Question: By what date must an appeal be filed according to the document?
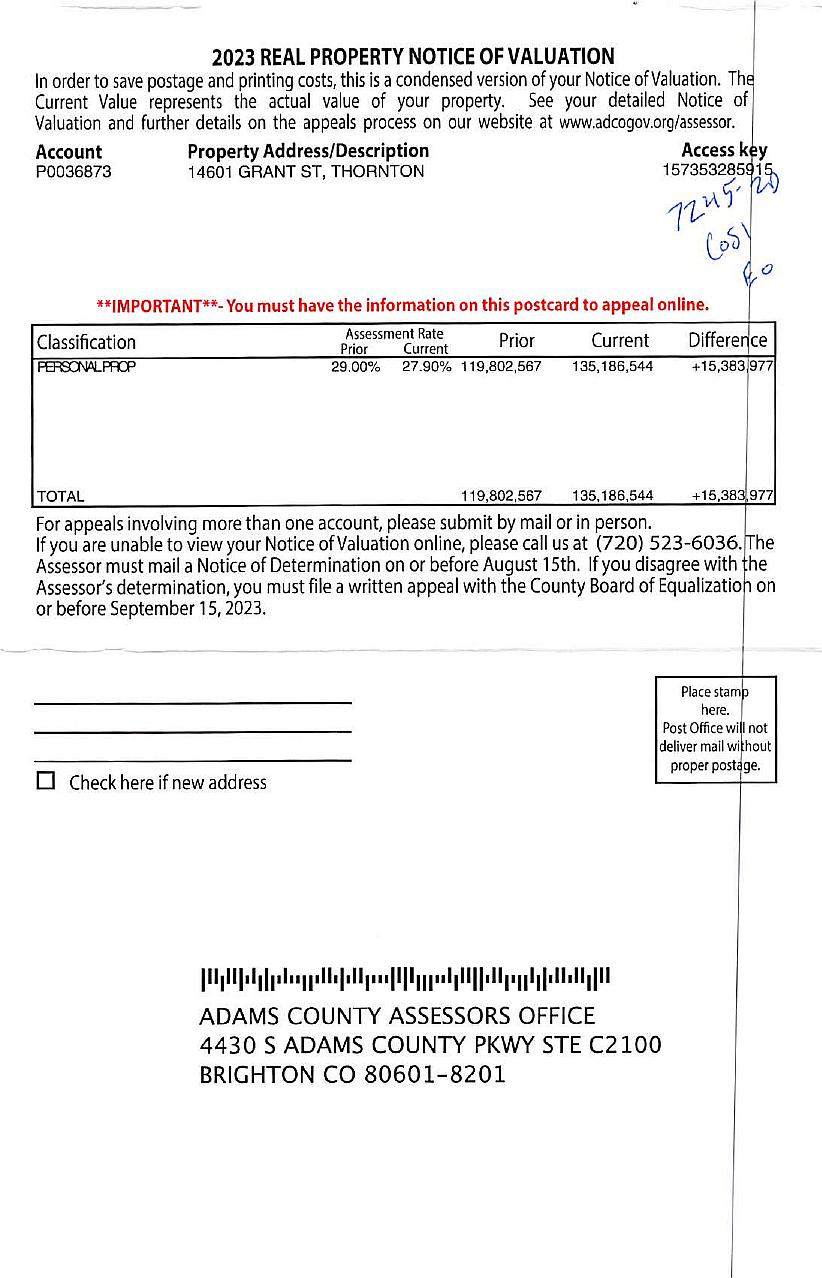
Answer: "15-Sep-23"